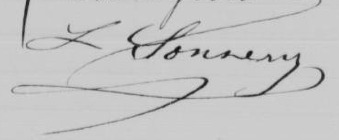
Signature of: louis sonnery martin